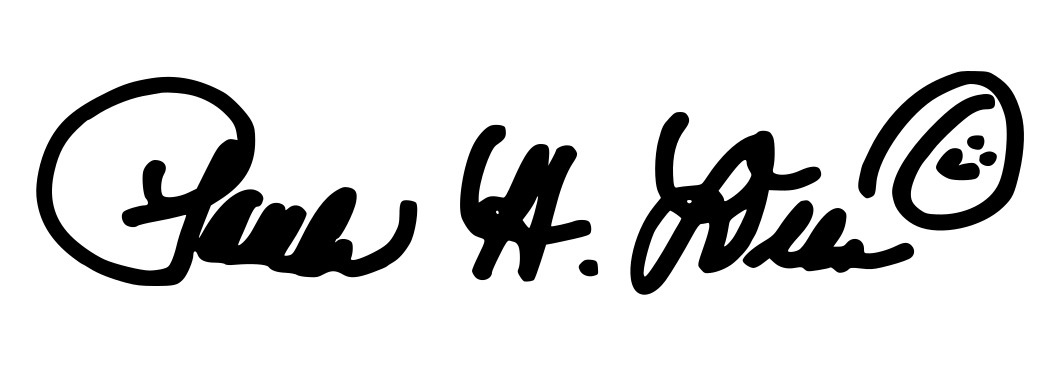
Signature of: paula deen